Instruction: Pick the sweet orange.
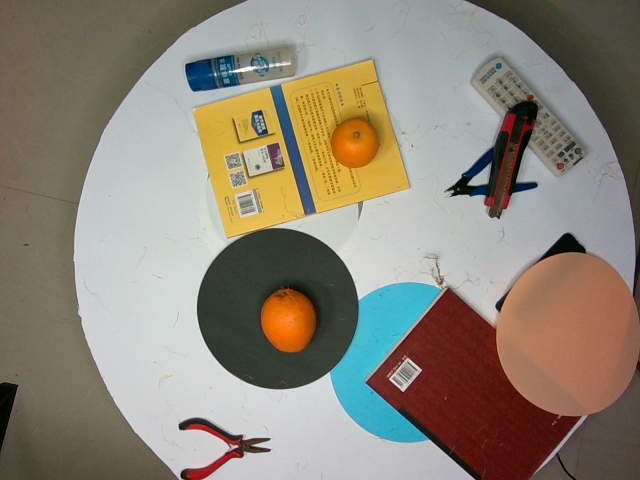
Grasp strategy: vertical